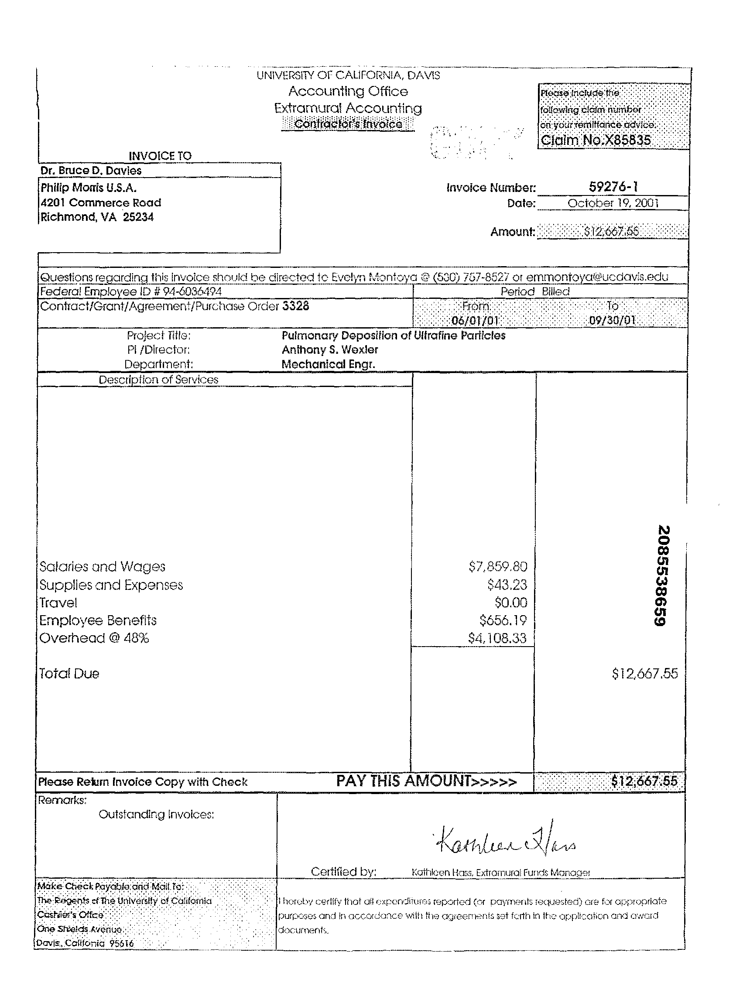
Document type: Invoice